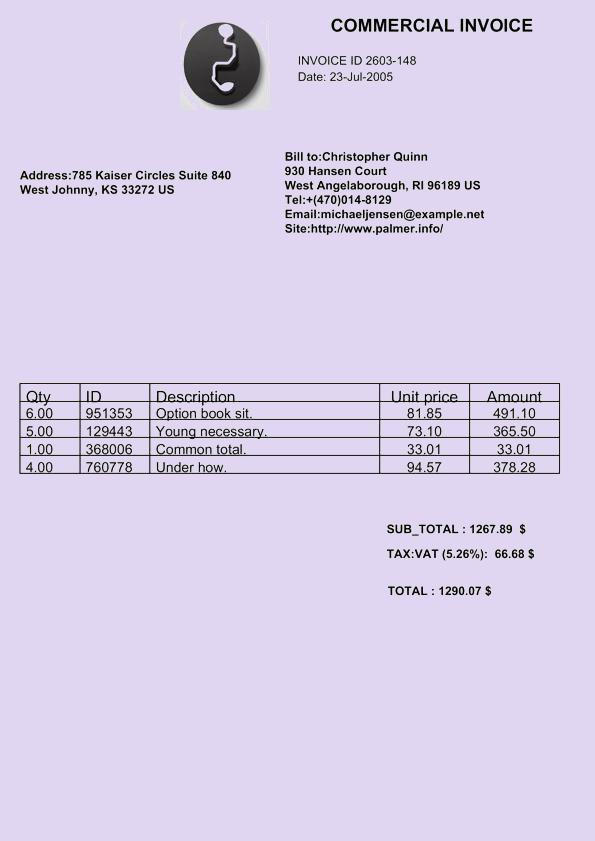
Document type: Invoice